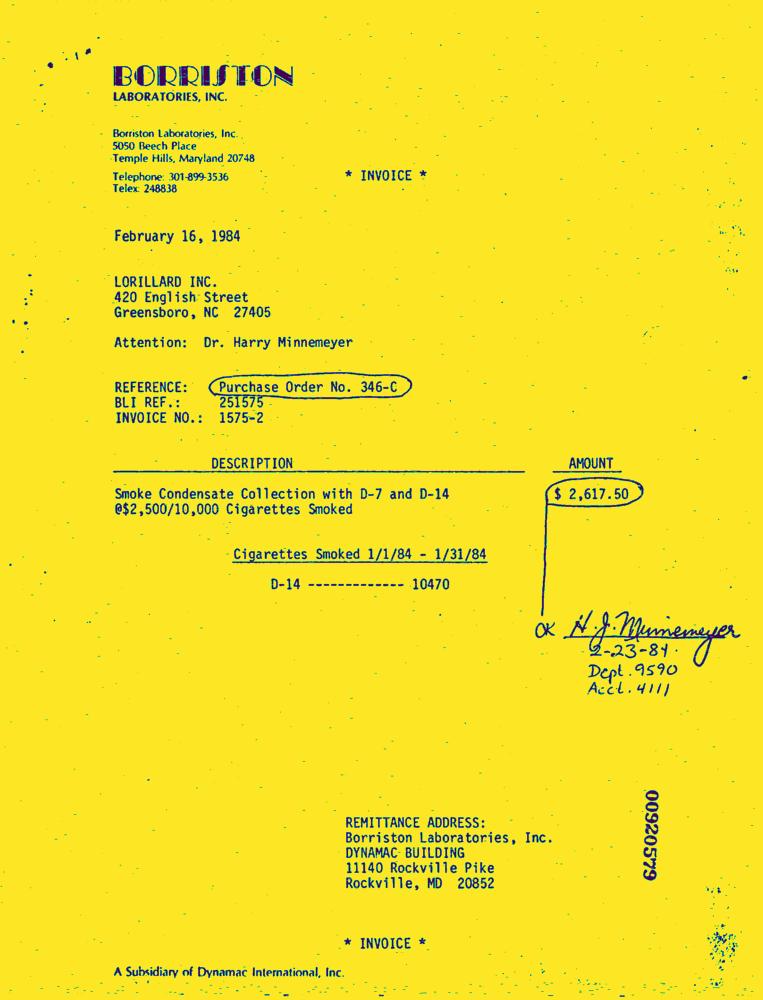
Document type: Invoice-Doc